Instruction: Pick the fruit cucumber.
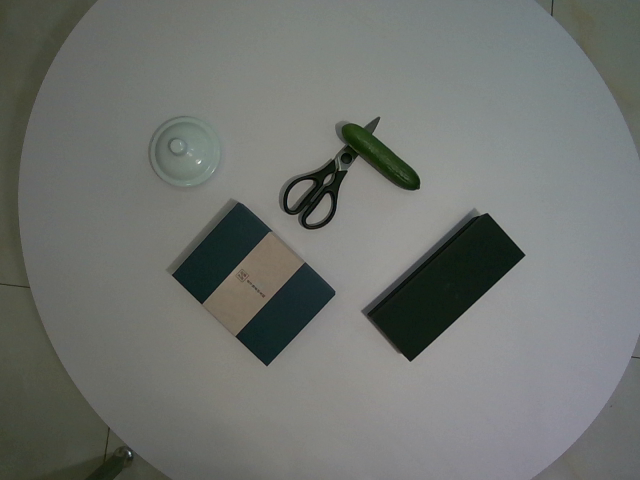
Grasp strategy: vertical